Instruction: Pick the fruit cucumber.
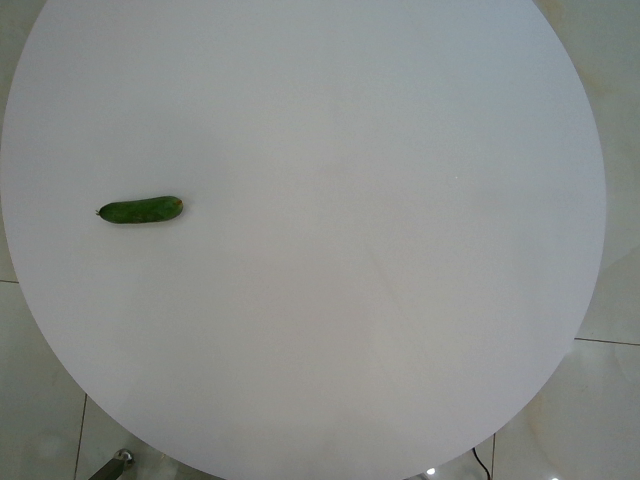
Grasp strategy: vertical